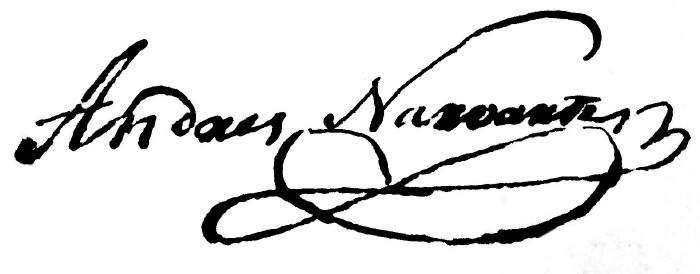
Signature of: andrés narvarte